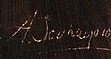
Signature of: aleksander sochaczewski